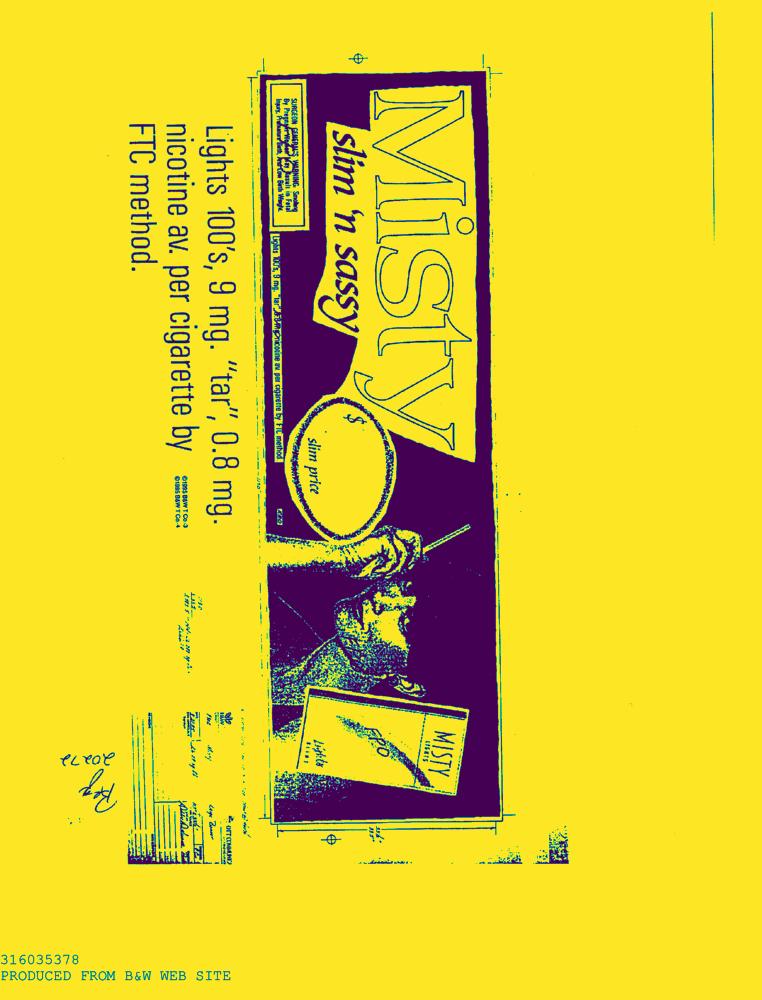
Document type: AD